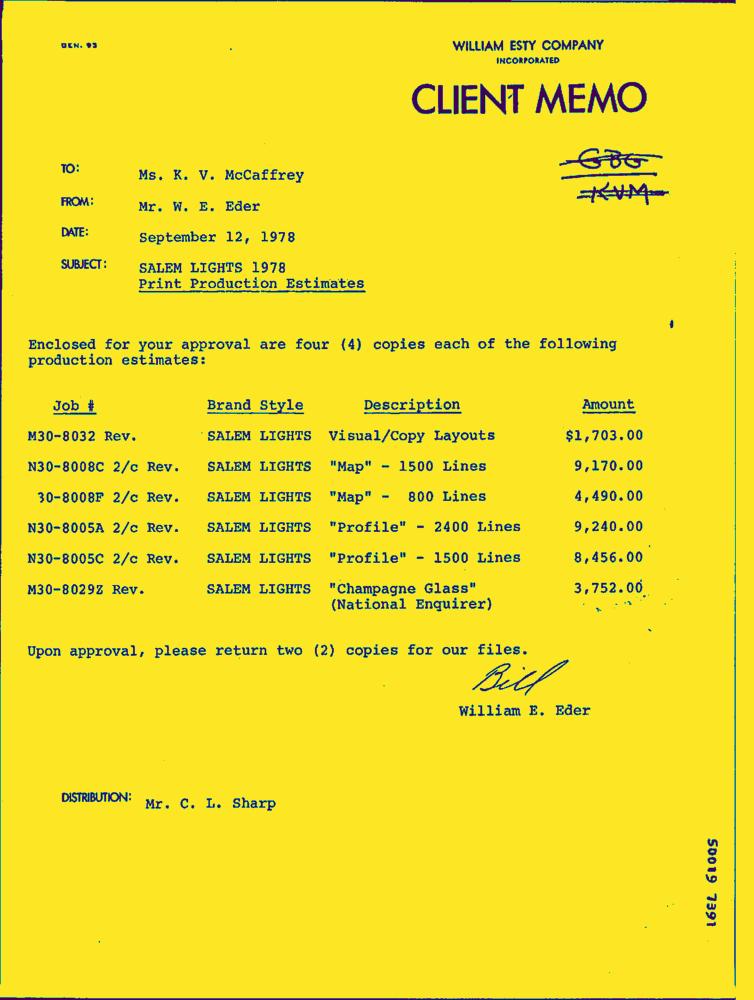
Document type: Letter-Doc